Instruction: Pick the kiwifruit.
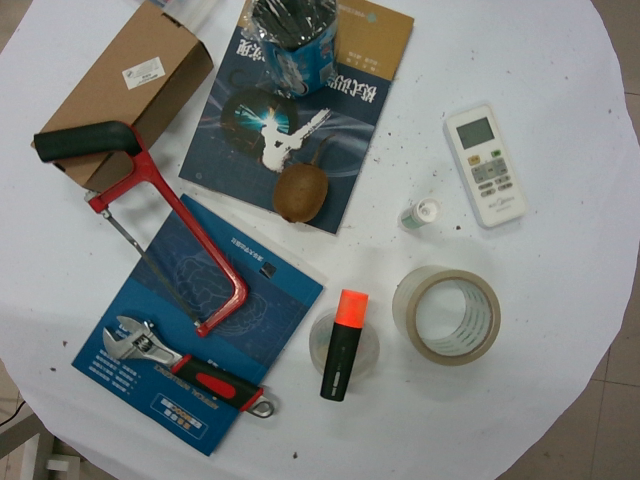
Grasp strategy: vertical